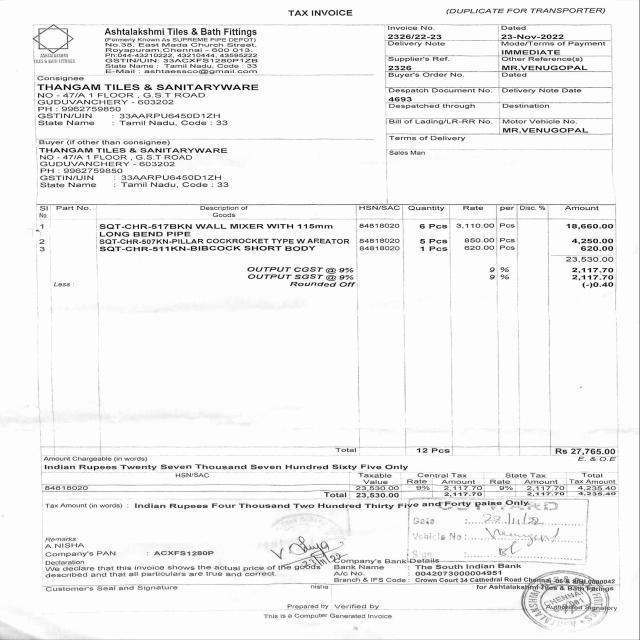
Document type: Invoice